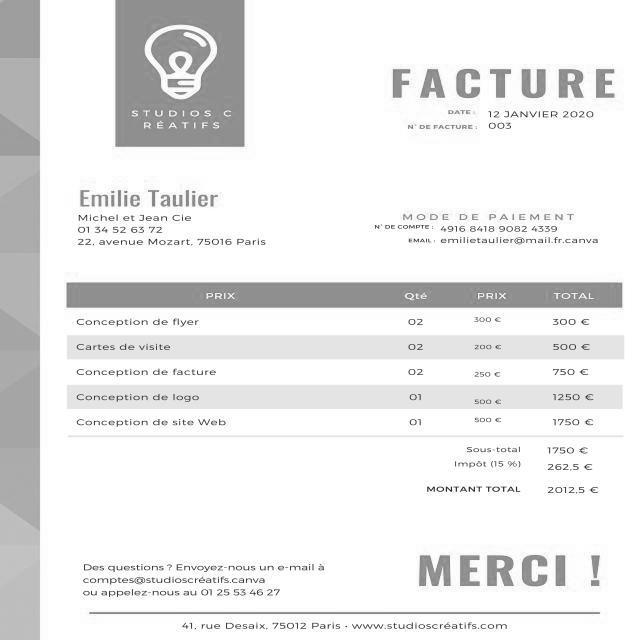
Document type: Invoice